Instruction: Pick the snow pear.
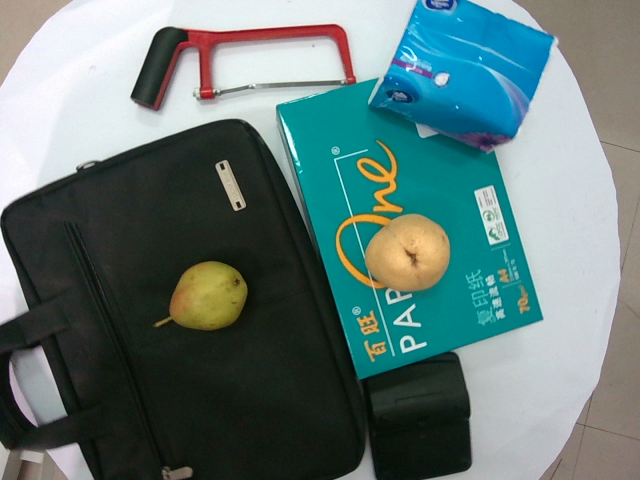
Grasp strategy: vertical